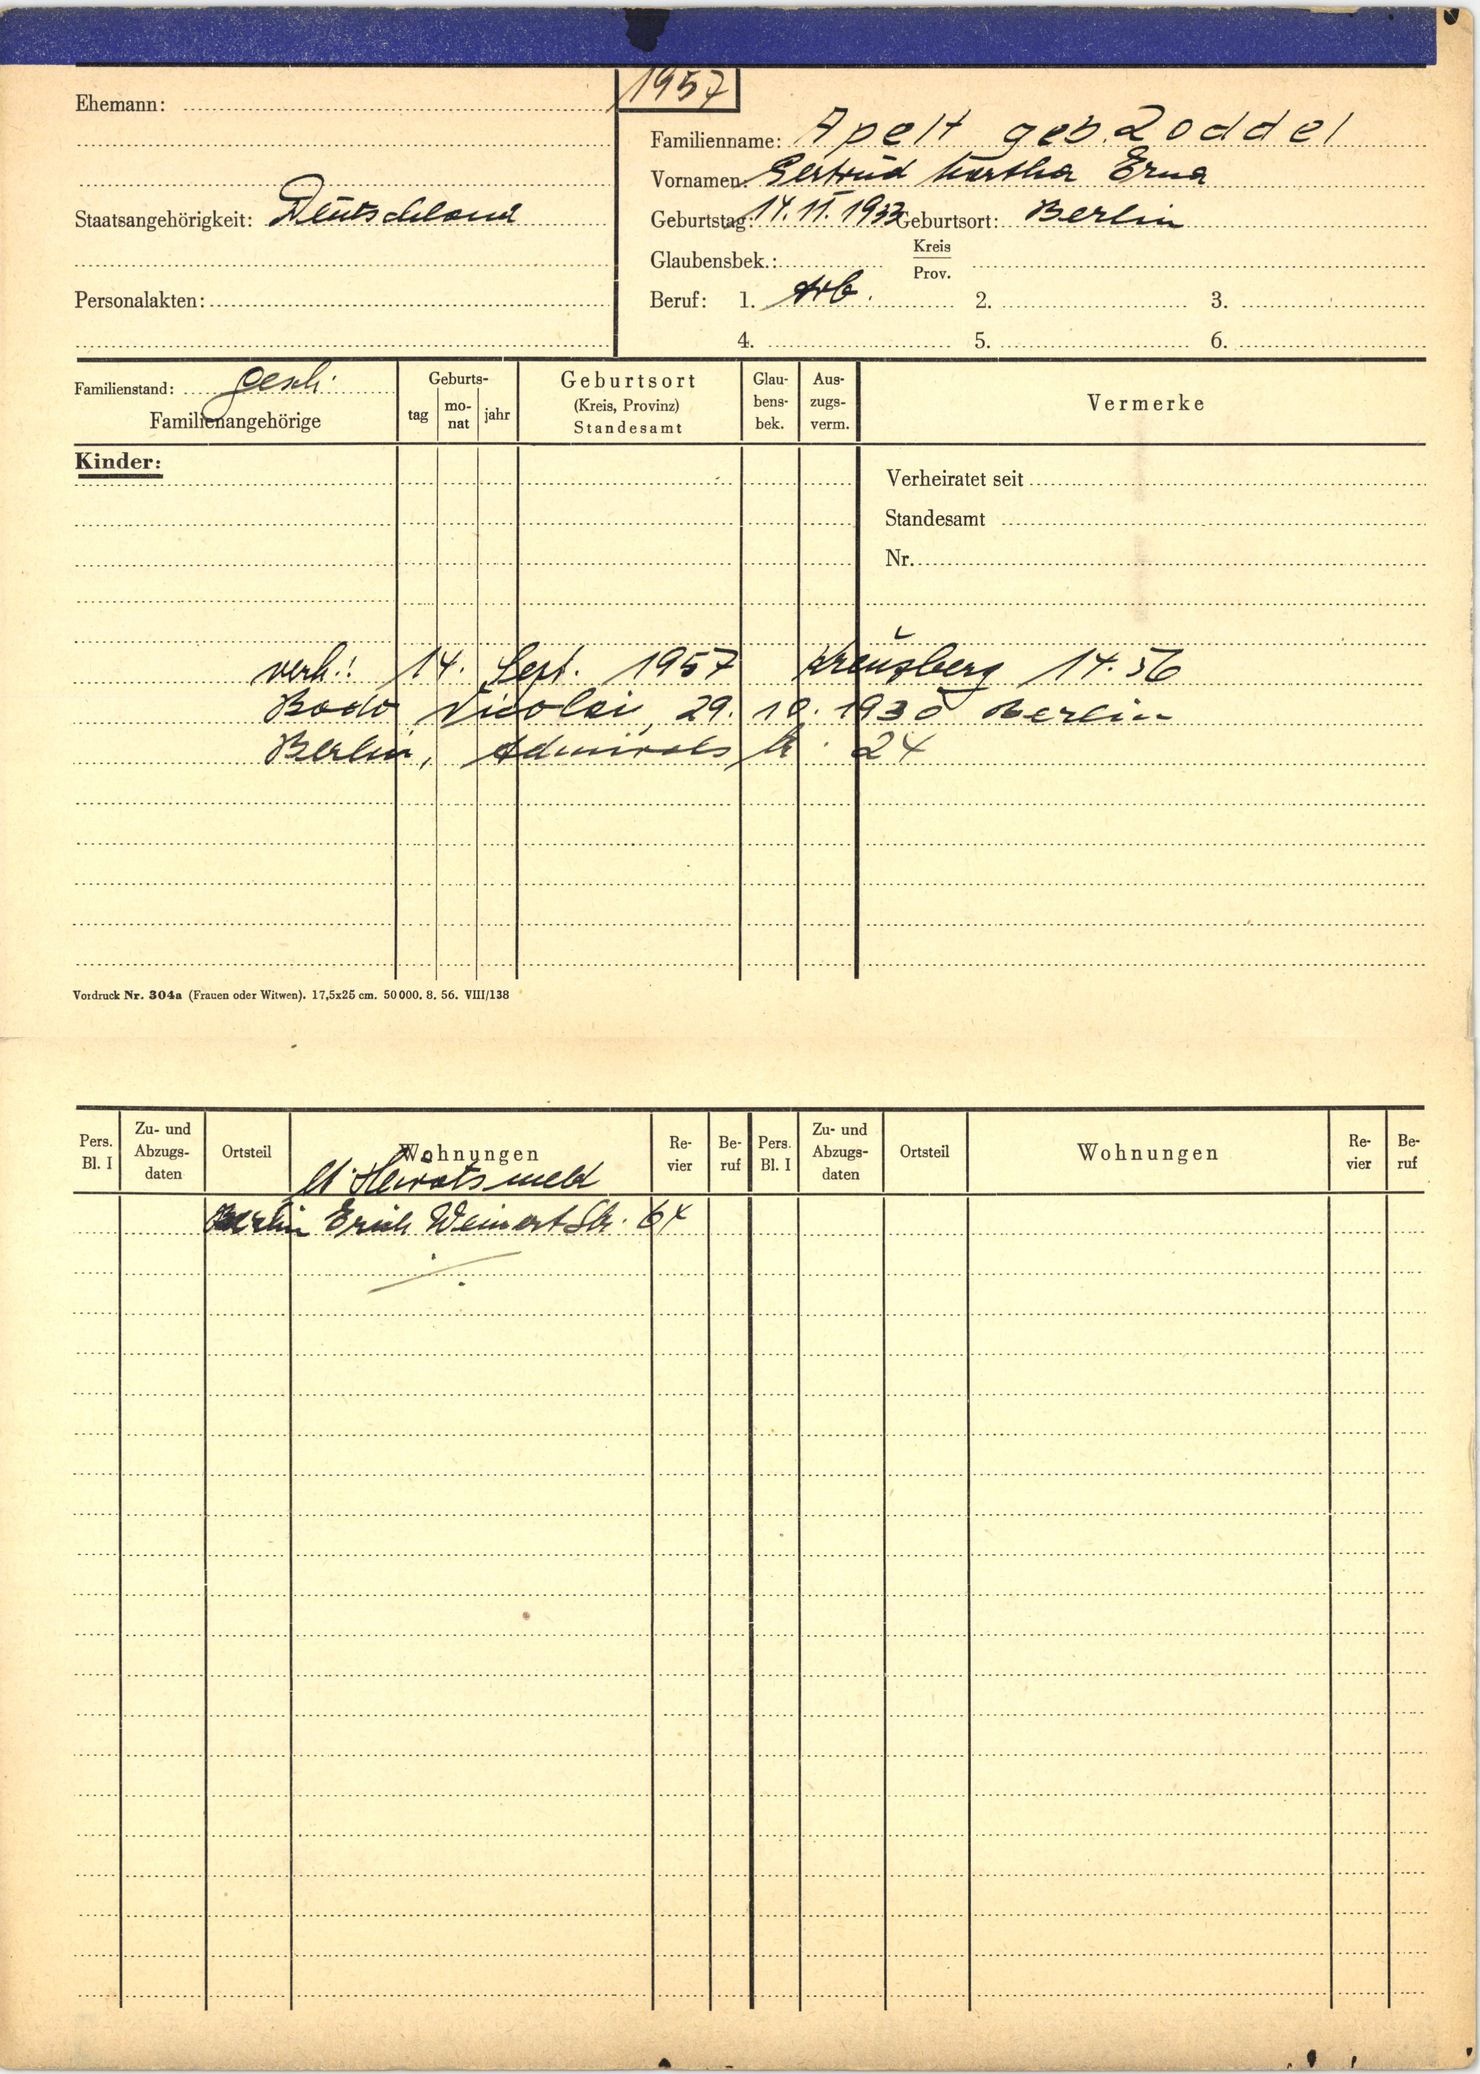
Apelt geb. Zoddel